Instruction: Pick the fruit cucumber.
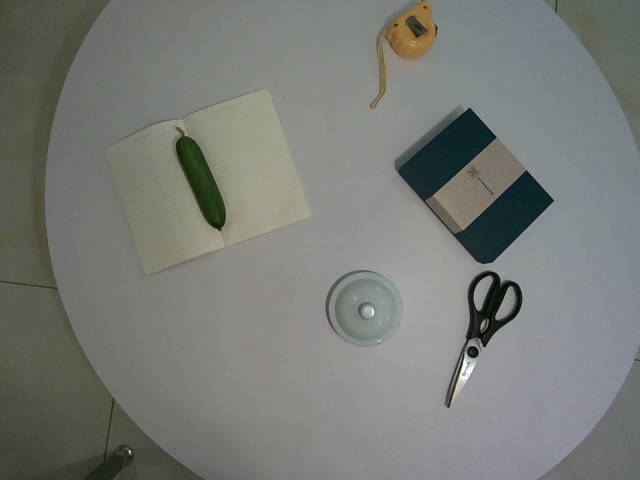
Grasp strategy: vertical